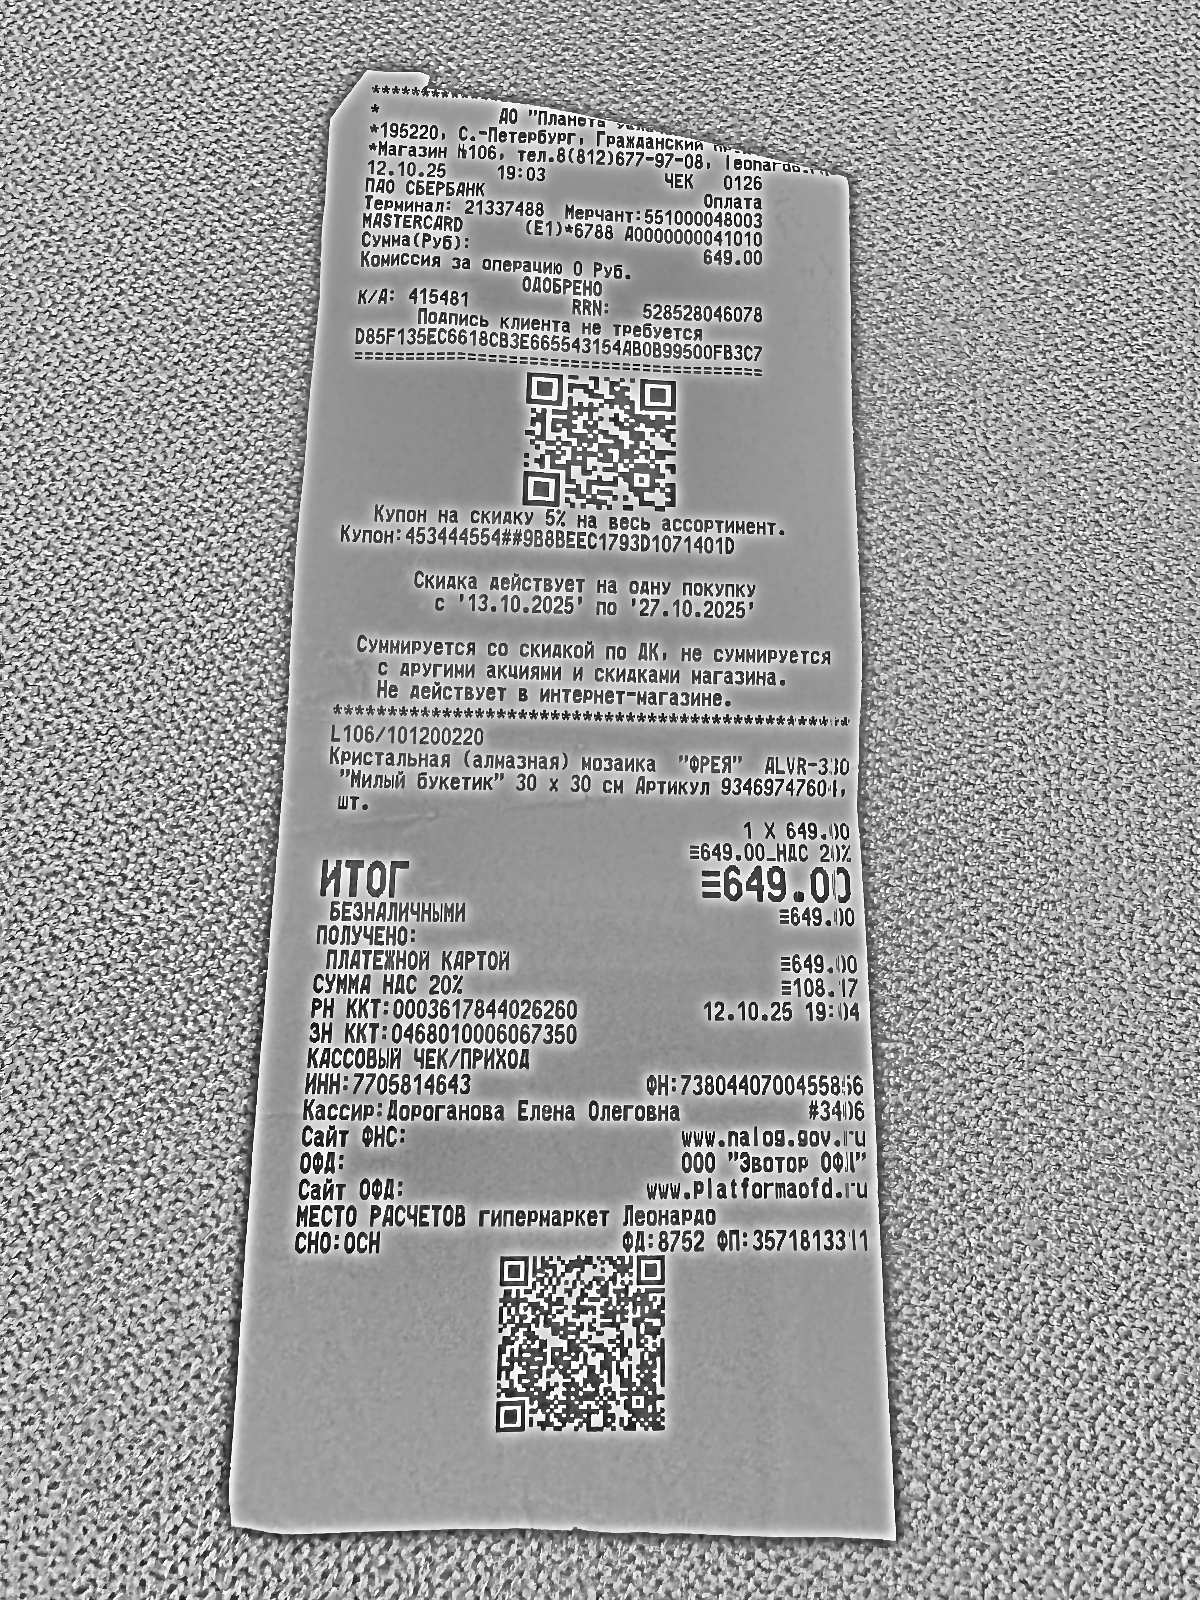
Продавец: АО "Планета увлечений"
ИНН: 7705814643
Дата: 12.10.2025
Товары: Кристальная (алмазная) мозаика "ФРЕЯ" ALVR-330 "Милый букетик" 30 х 30 см Артикул 93469747604, шт.
Количество: 1
Цена: 649.00
Сумма: 649.00
Итого: 649.00